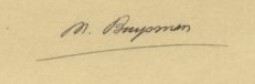
Signature of: maarten buysman